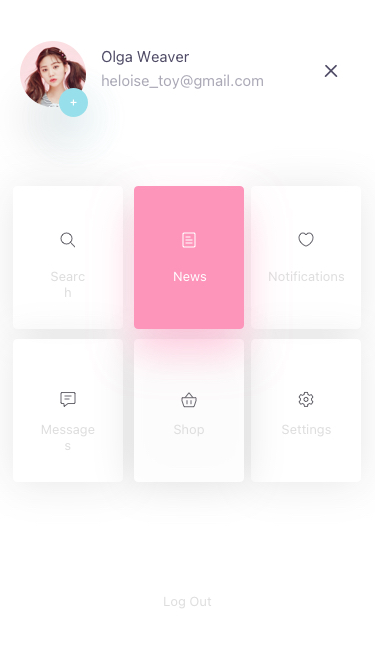
Text in this UI design:
heloise_toy@gmail.com
Notifications
Search
Settings
Messages
Shop
News
Log Out
Olga Weaver